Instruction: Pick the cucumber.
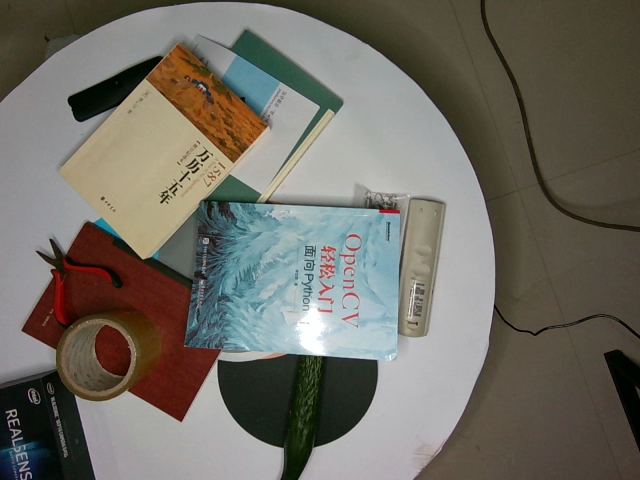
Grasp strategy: vertical